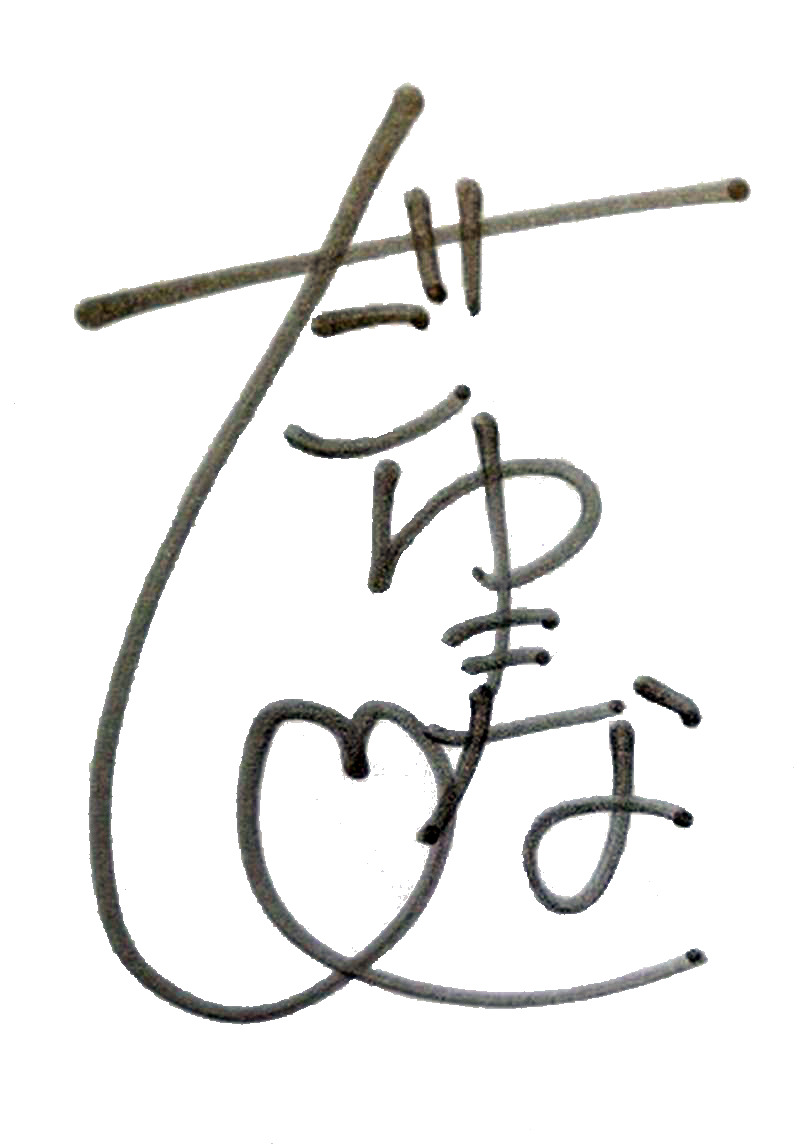
Signature of: yukina shida